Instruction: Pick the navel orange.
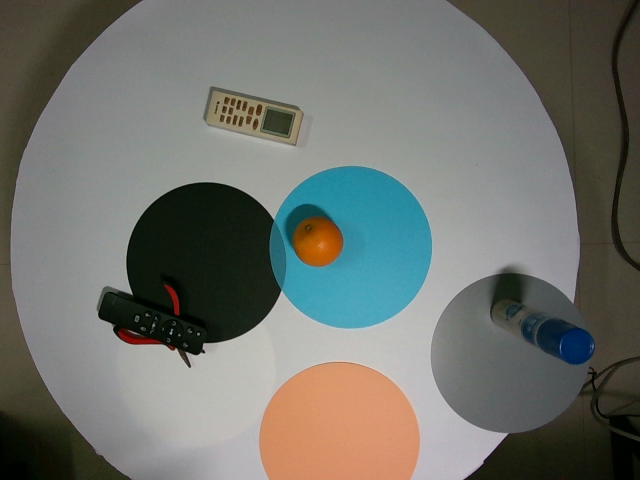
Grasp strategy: vertical